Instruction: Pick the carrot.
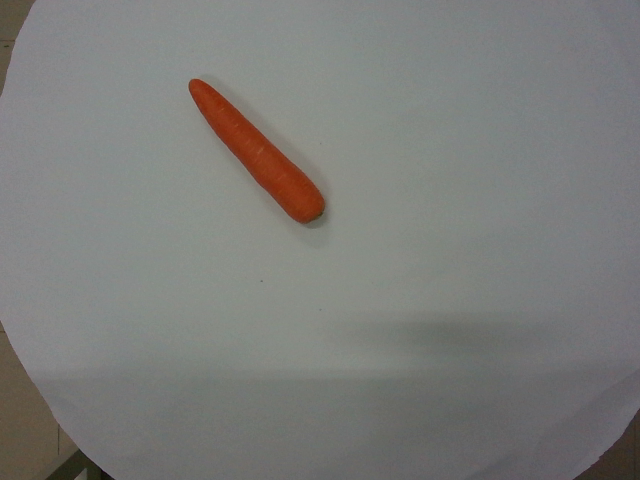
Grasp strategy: vertical